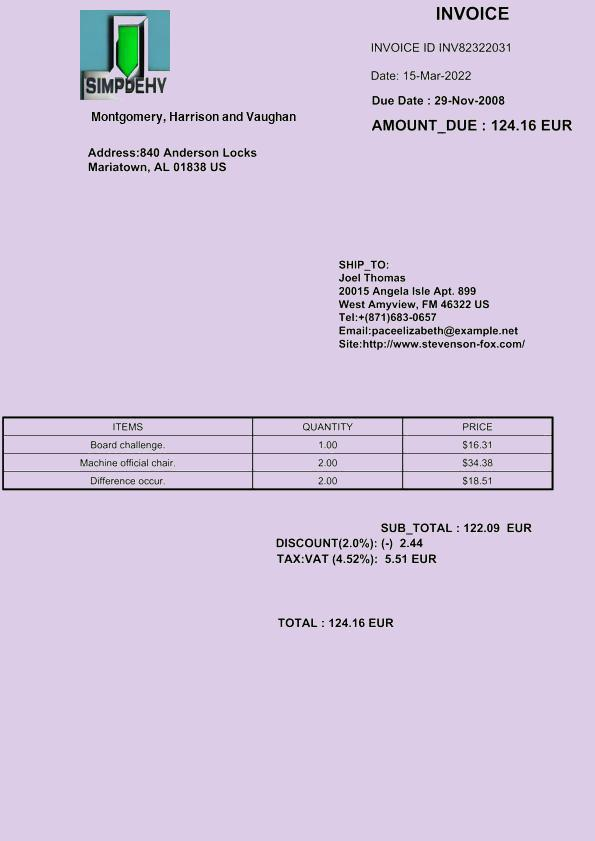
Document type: Invoice